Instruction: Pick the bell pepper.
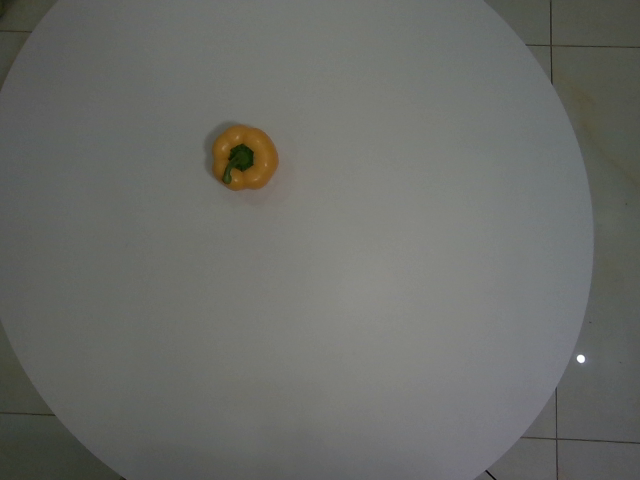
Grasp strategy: vertical